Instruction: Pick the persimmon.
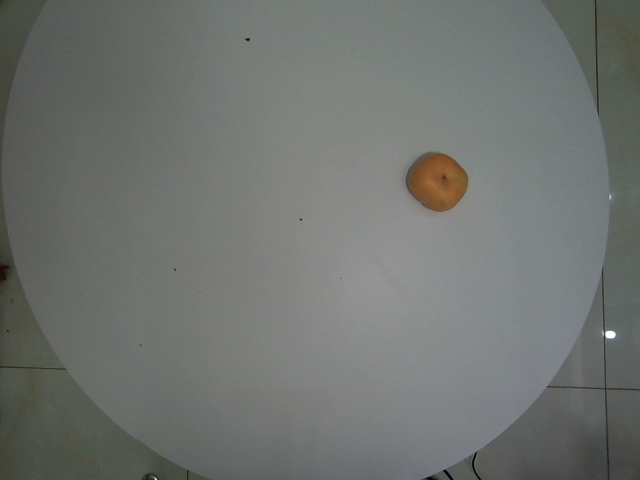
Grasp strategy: vertical